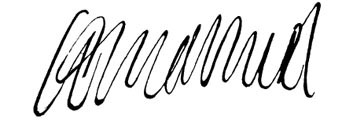
Signature of: carlo emanuele i duke of savoy